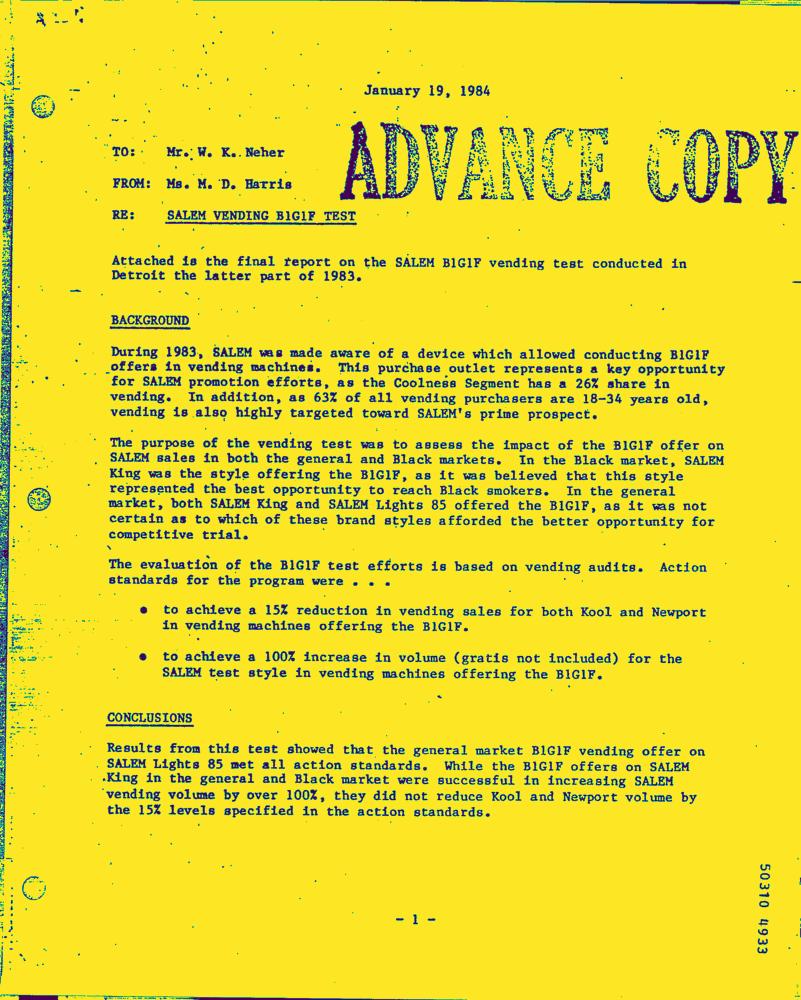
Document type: Letter-Doc